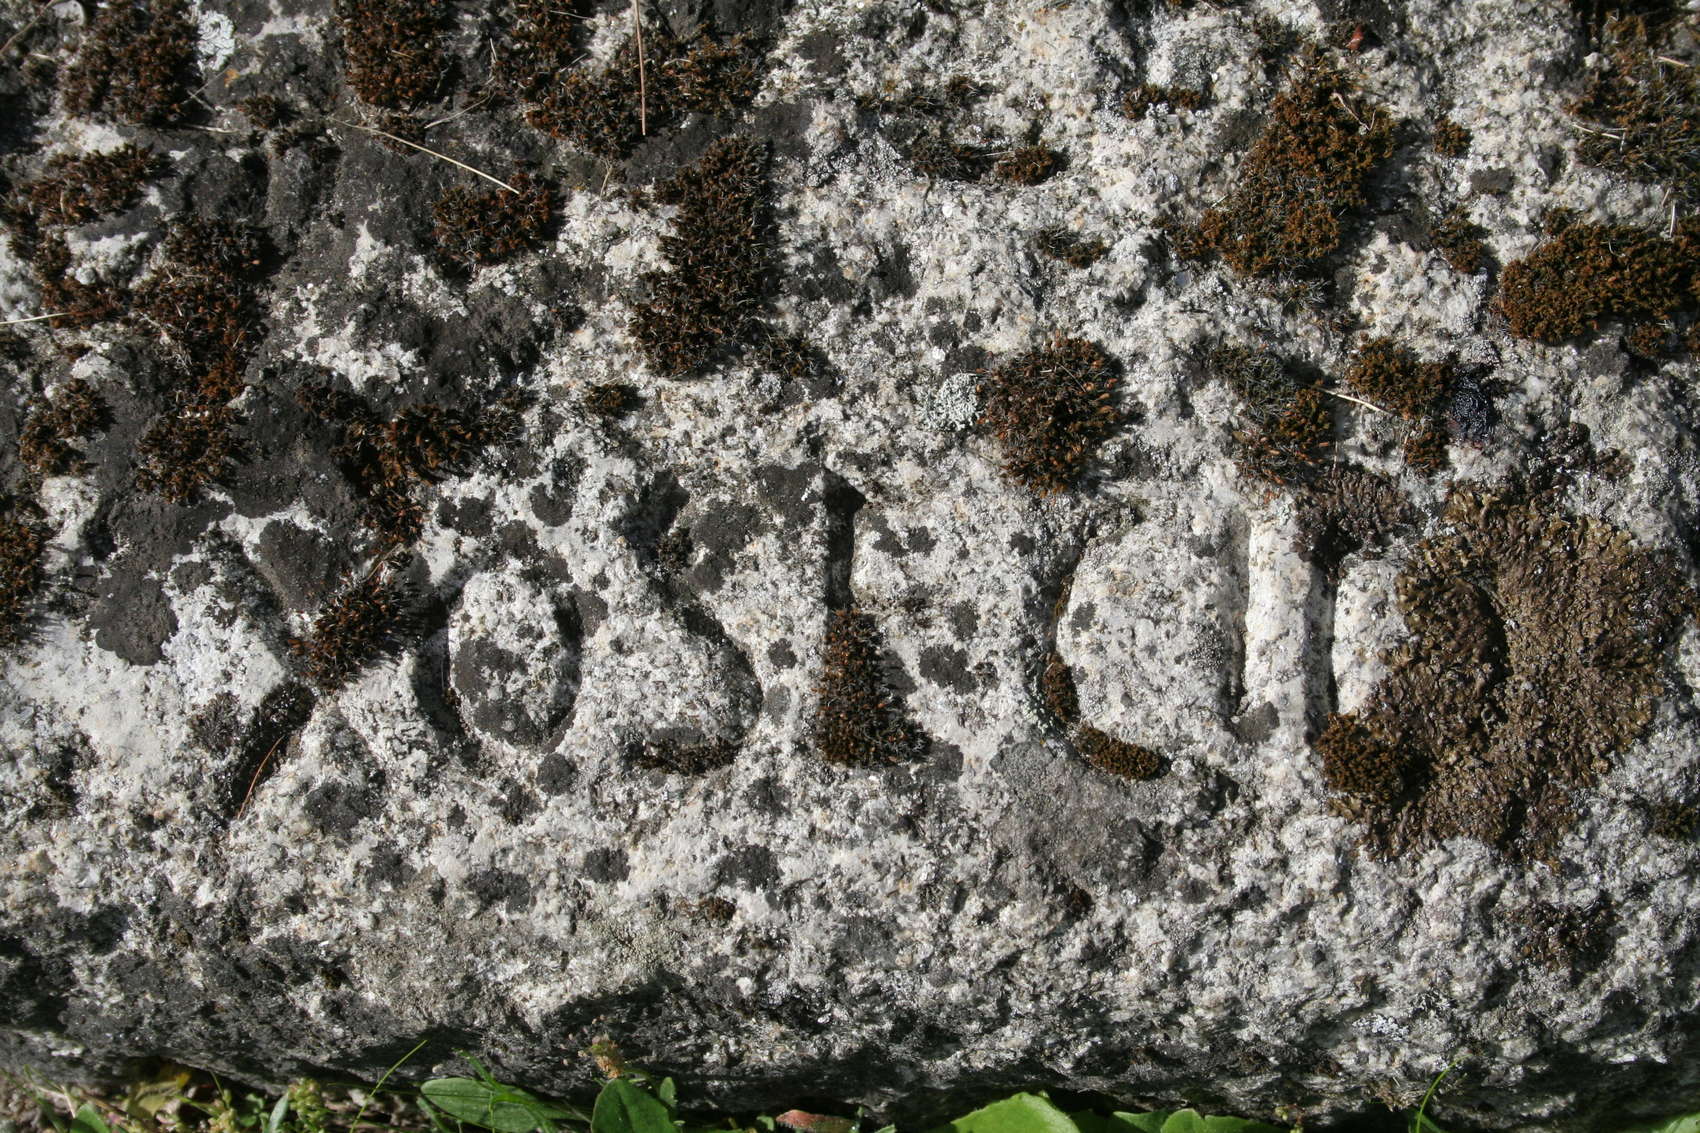
Signature of: xosé cid menor